Question: How does the patient history play a role?
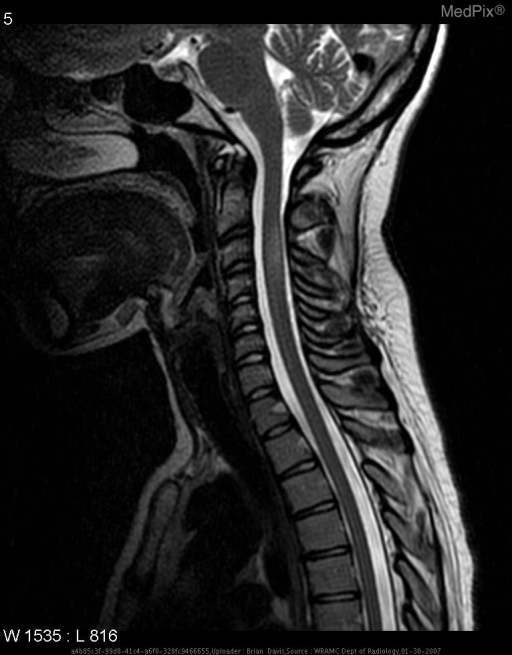
Answer: The patient's history of 21 y.o. woman with 5-7d h/o cervical neck pain associated intermittent shooting and tingling pains in both arms (L>R).
Negative Medical history, Family history, or Social History.  No medications. is key in understanding the case.